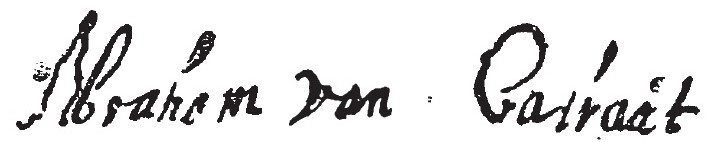
Signature of: abraham van calraet